Question: What was observed in the imaging?
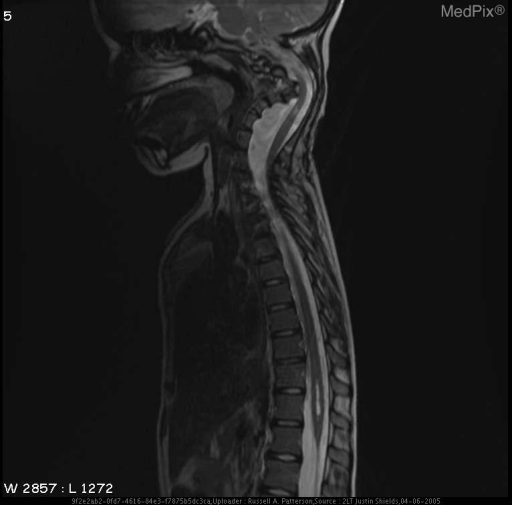
Answer: The imaging shows •  NF Spots in R posterior internal capsule.
•  L optic glioma.
•  Scoliosis with Severe Kyphosis of Cervical Spine.
•  Posterior Cervical fusion mass.
•  Dural ectasia.  Widened spinal canal.  Posterior vertebral body scalloping.
•  Syrinx.
•  Plexiform neurofibroma of L apex. Severe Kyphosis of Cervical Spine.  Postior Cervical fusion mass.  Dural ectasia.  Widened spinal canal.  Posterior vertebral body scalloping.   Syrinx.  Plexiform fibroma of L apex.  Scoliosis..